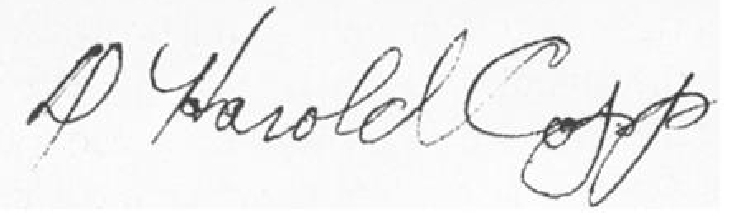
Signature of: douglas harold copp